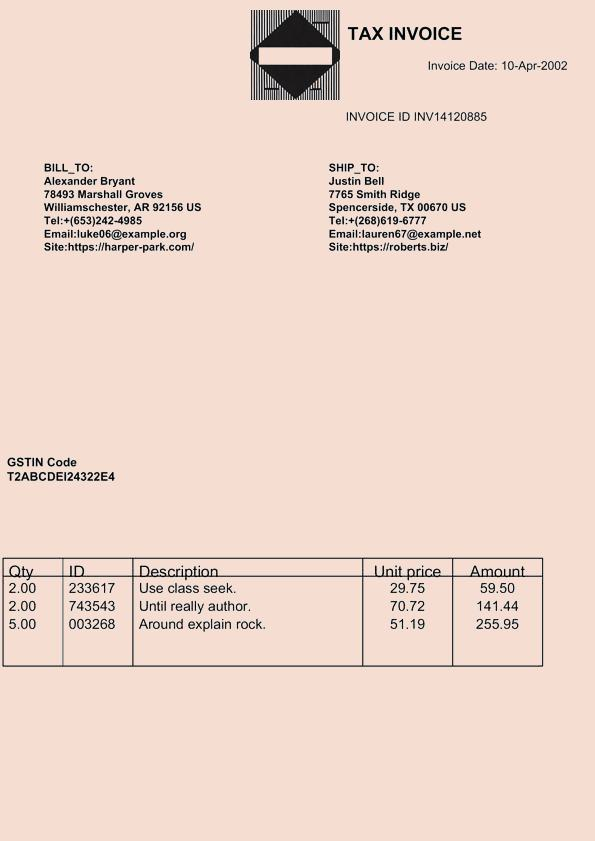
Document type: Invoice